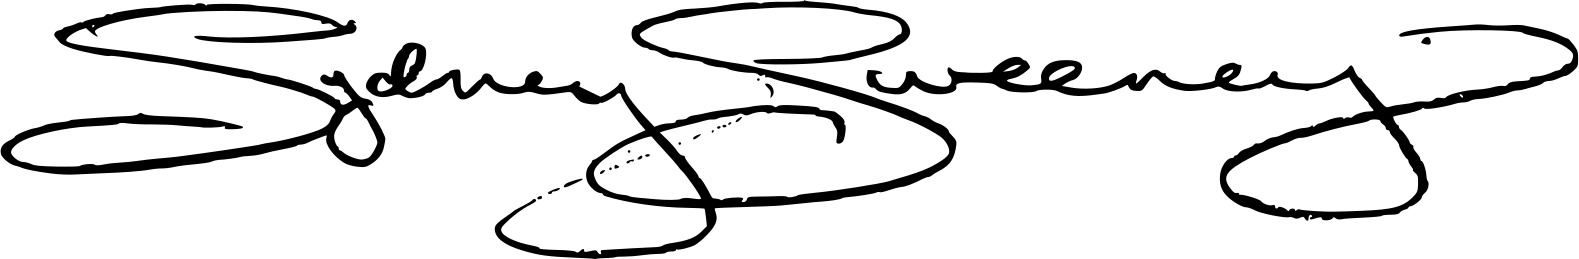
Signature of: sydney sweeney